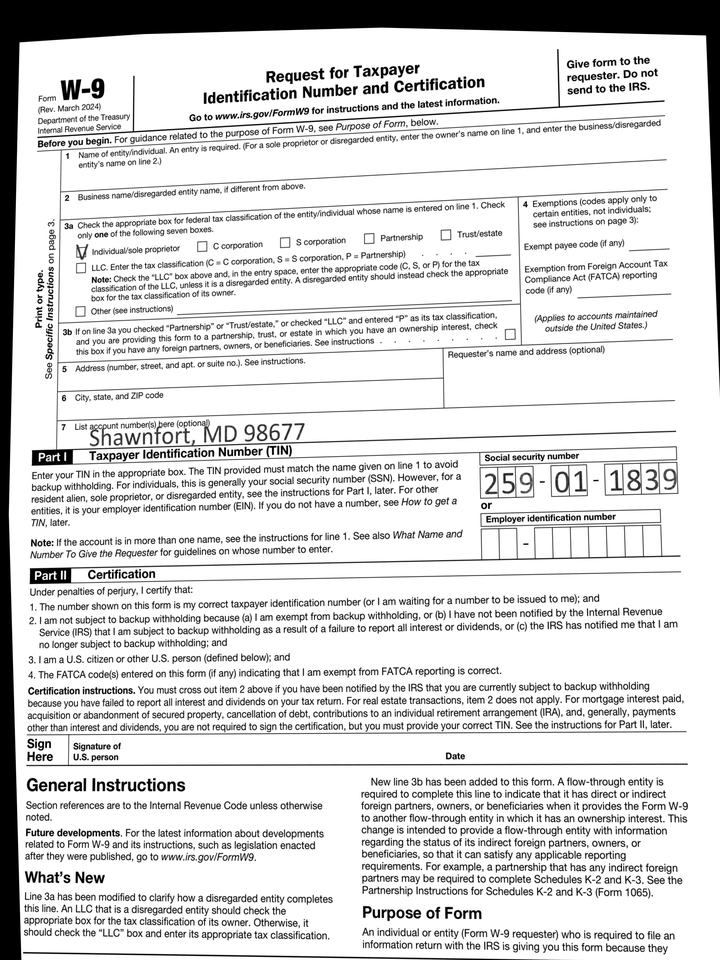
adr2: Shawnfort, MD 98677
cbx: yes
ssn: 259011839